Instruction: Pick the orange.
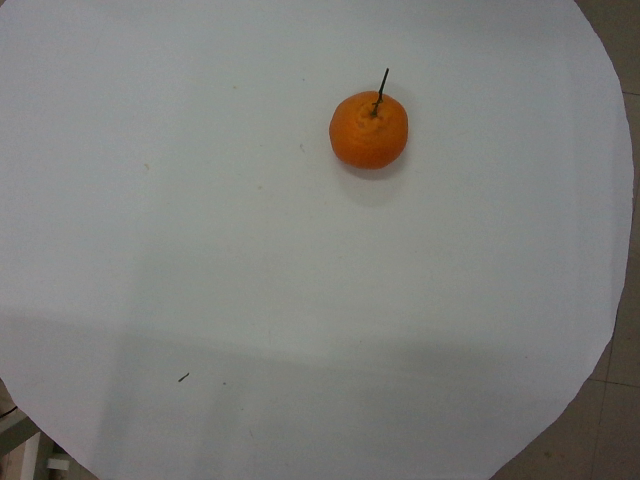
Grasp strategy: vertical